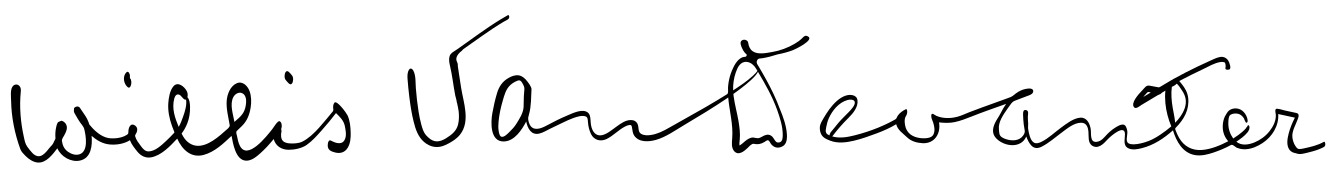
Signature of: willis van devanter